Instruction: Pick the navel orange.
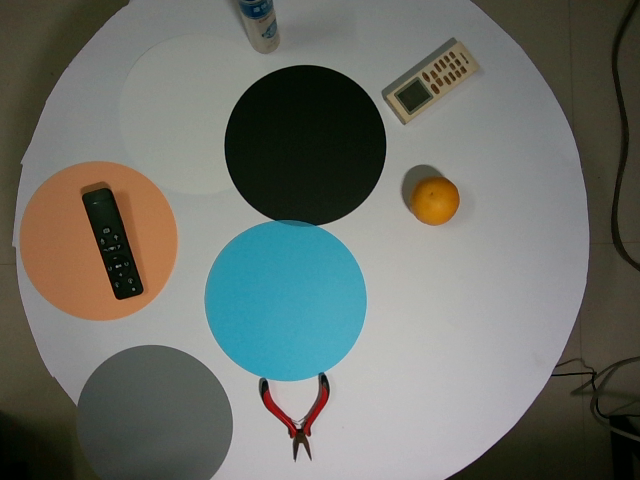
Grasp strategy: vertical